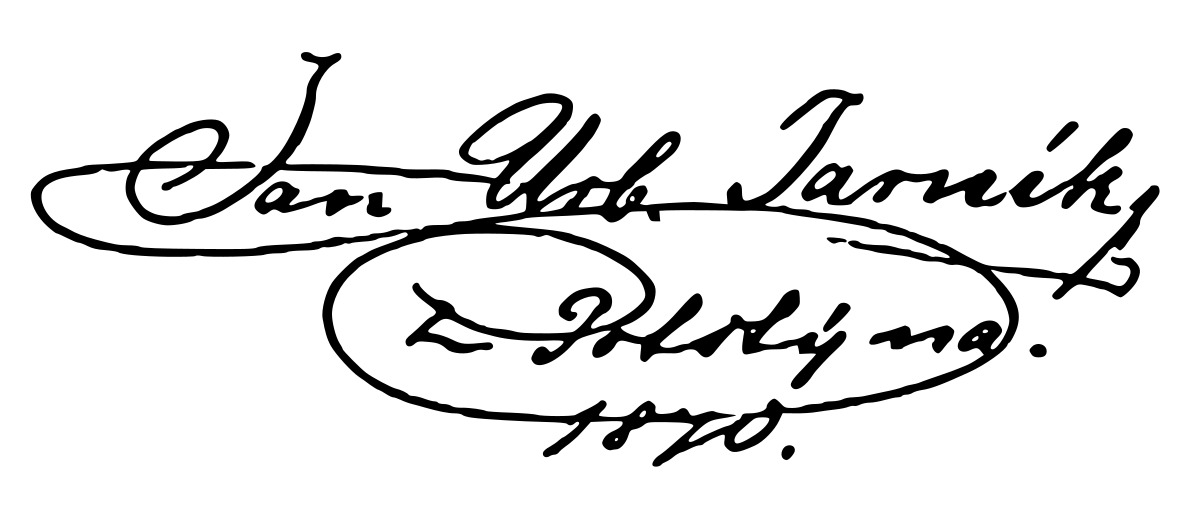
Signature of: jan urban jarník